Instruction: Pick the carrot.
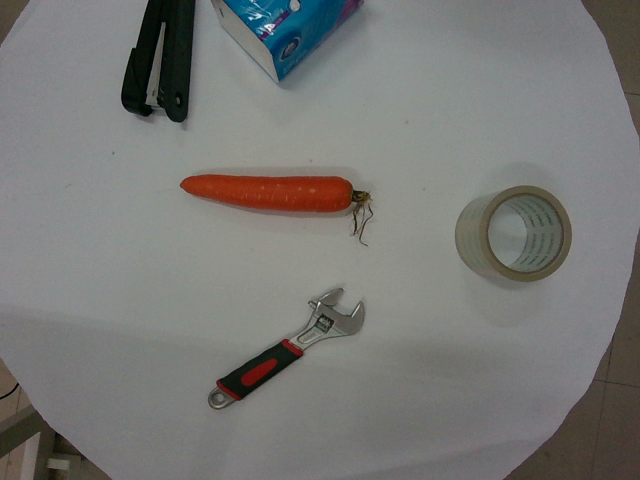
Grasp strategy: vertical